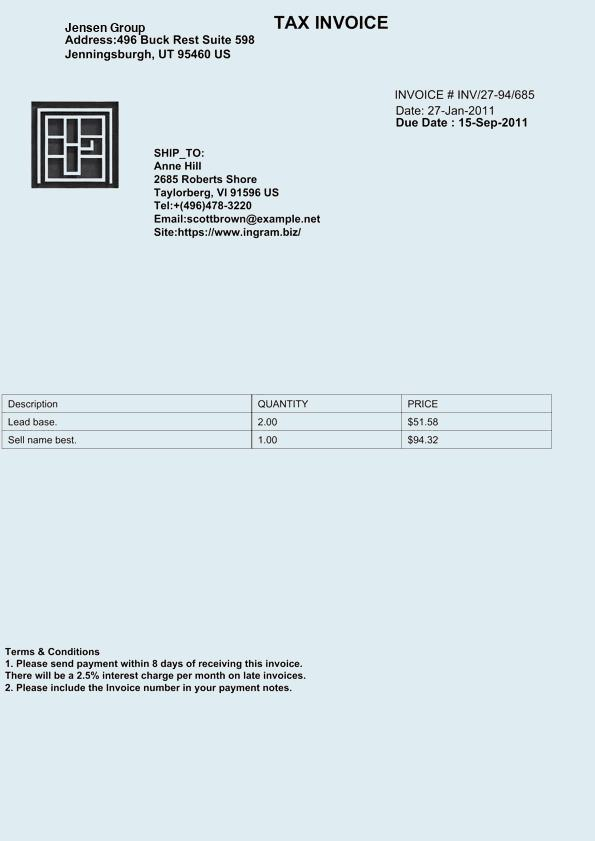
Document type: Invoice